Question: Talk about the condition:
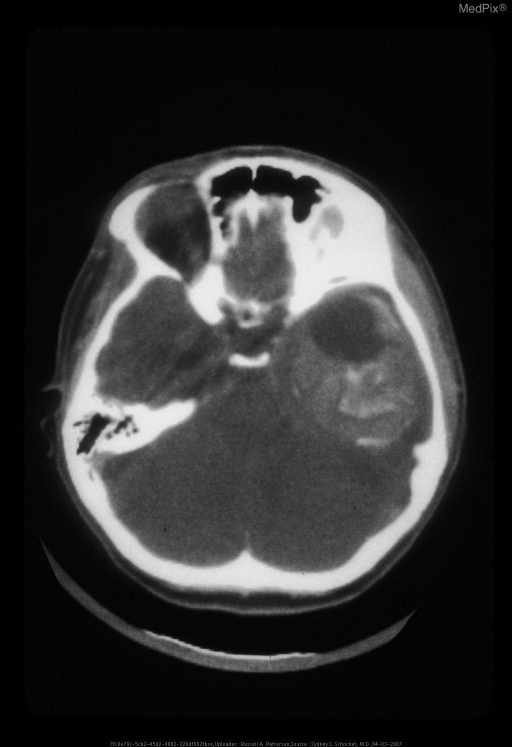
Answer: The disease is discussed as: Ganglioglioma